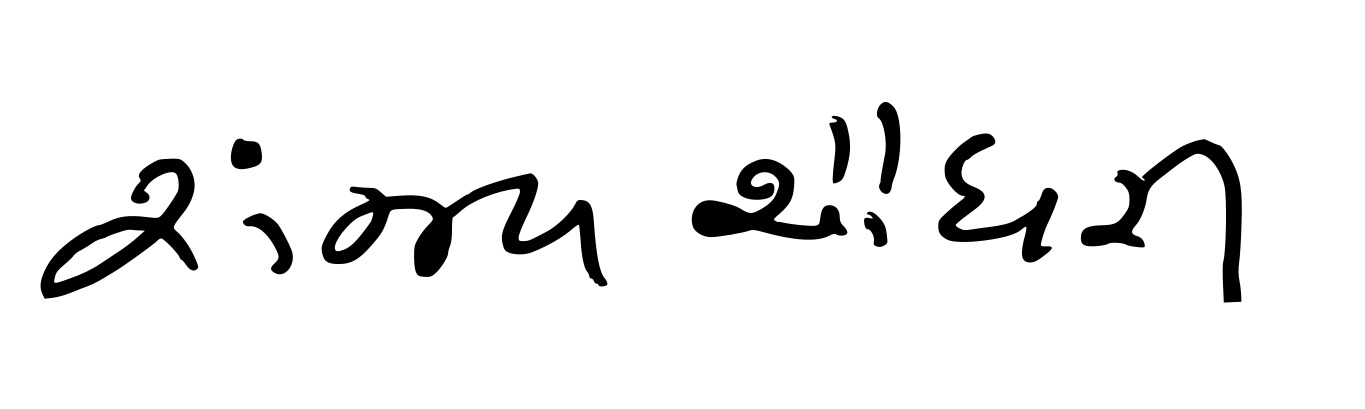
Signature of: sanjay chaudhary